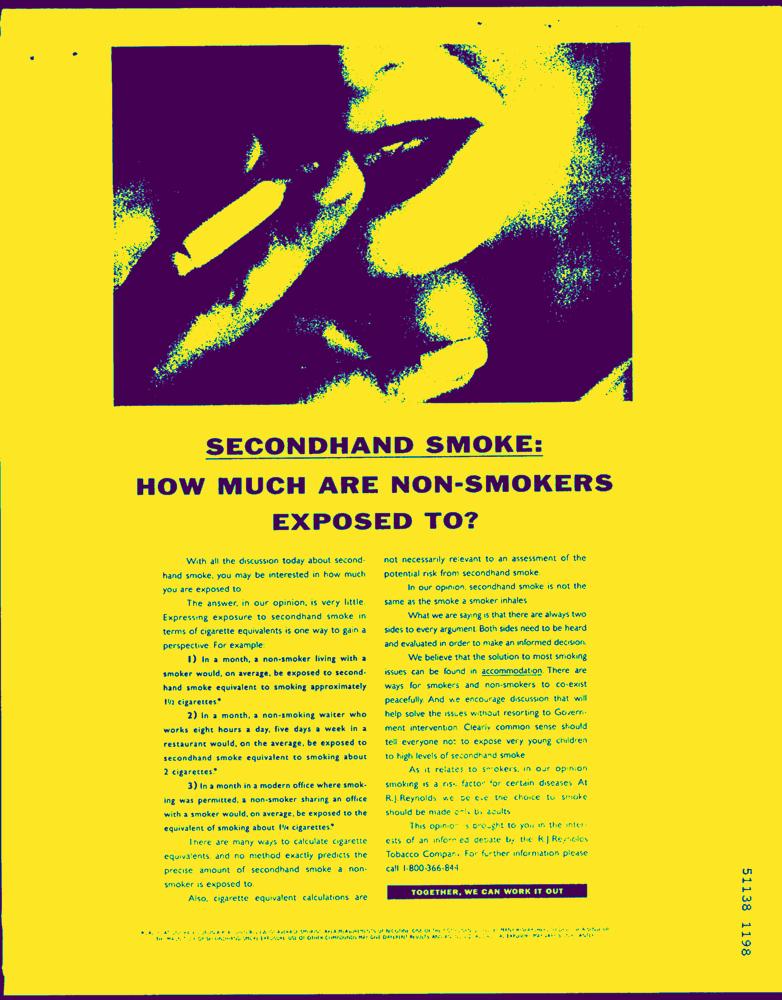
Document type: AD